Patient: Female, age 34
A 34-year-old woman who had been considered cured of Hodgkin's lymphoma underwent bilateral lung transplantation for bleomycin-associated pulmonary fibrosis. She had a benign clinical course for the next 7 years despite persistent poor graft function, but was then diagnosed with a left breast ductal carcinoma and underwent mastectomy and was started on tamoxifen. Three months later she noted persistent mild symptoms of cough and dyspnoea on exertion, associated with new persistent infiltrates on imaging (Figure 1, E and F), accompanied by a significant decline in FEV1 and oxyhaemoglobin desaturation with activity. TBB revealed AFOP, and high-dose corticosteroids and broad-spectrum antibiotics were given. BAL detected multi-drug resistant S. maltophilia, for which antibacterial coverage was adjusted. She gradually improved and was discharged to home, but after a stable period of 6 months, she developed increased shortness of breath, and a thoracic HRCT showed multiple new lung nodules. Lung biopsy revealed metastatic breast cancer, to which she succumbed 3 months later.
Keywords: acute fibrinous and organising pneumonia, interstitial, lung transplantation, pneumonia, thoracic
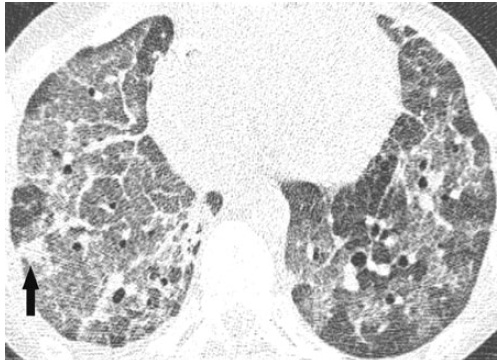
Image caption: Case 4: Transverse HRCT images. show extensive, patchy ground-glass opacity, traction bronchiectasis (arrows in E), superimposed reticulation with peripheral and peribronchial consolation interlobular septal thickening.